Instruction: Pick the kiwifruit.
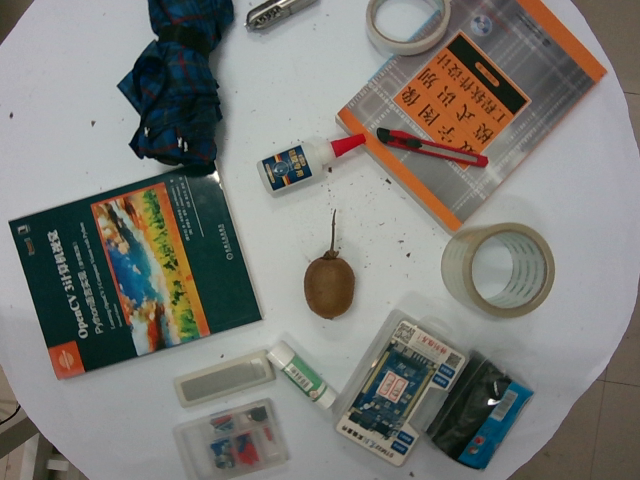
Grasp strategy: vertical